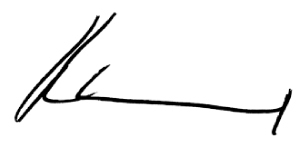
Signature of: doris leuthard